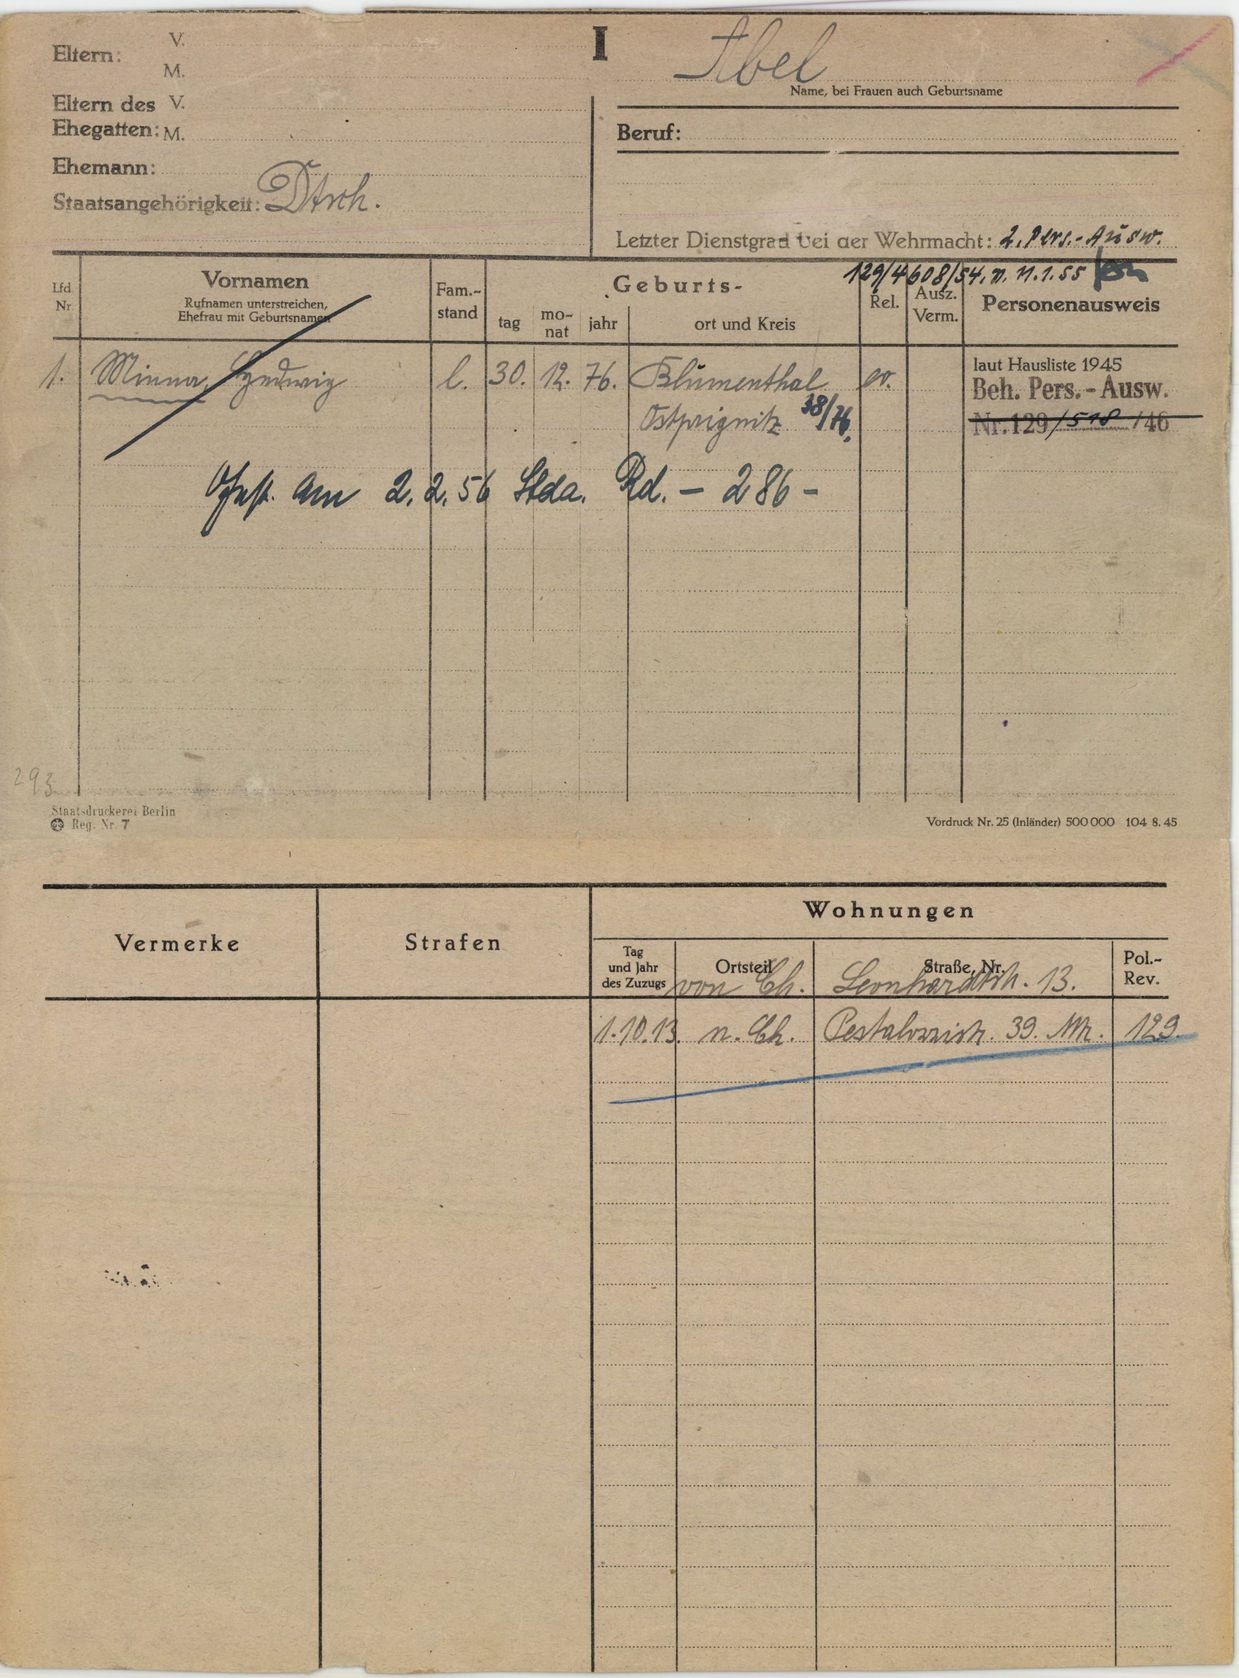
Abel